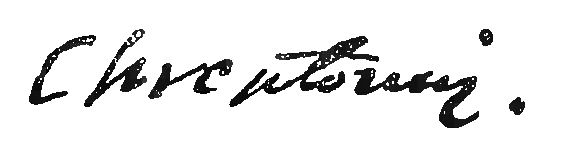
Signature of: joachim chreptowicz